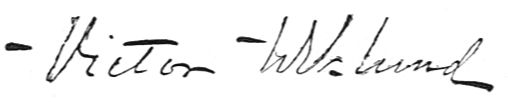
Signature of: victor wiklund